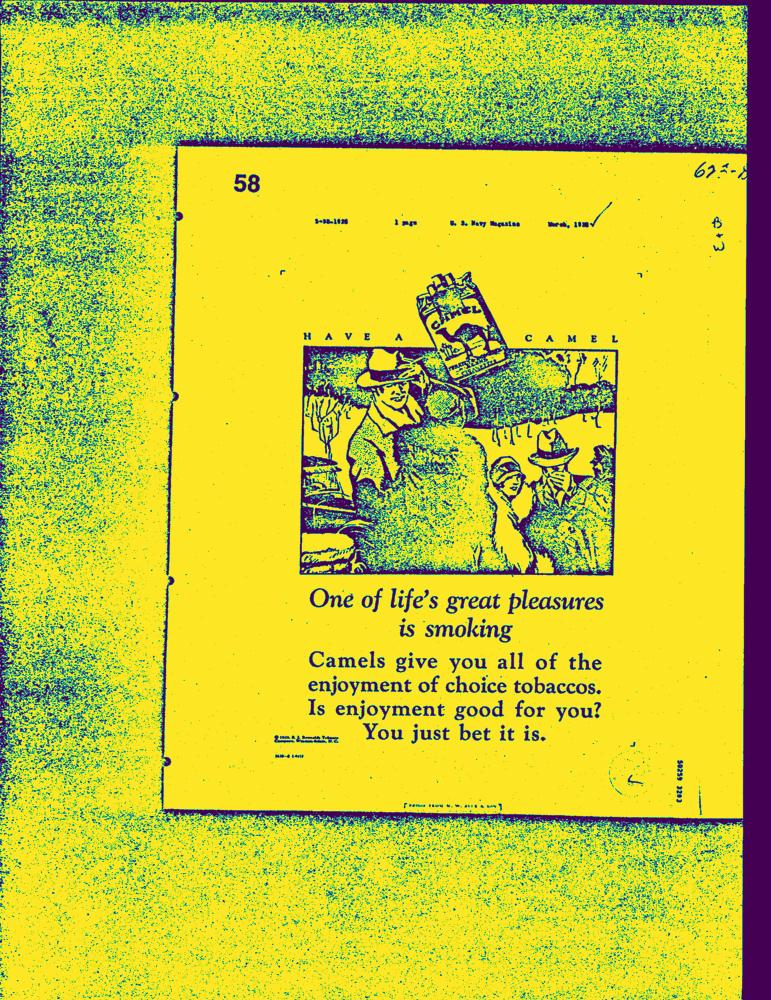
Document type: AD